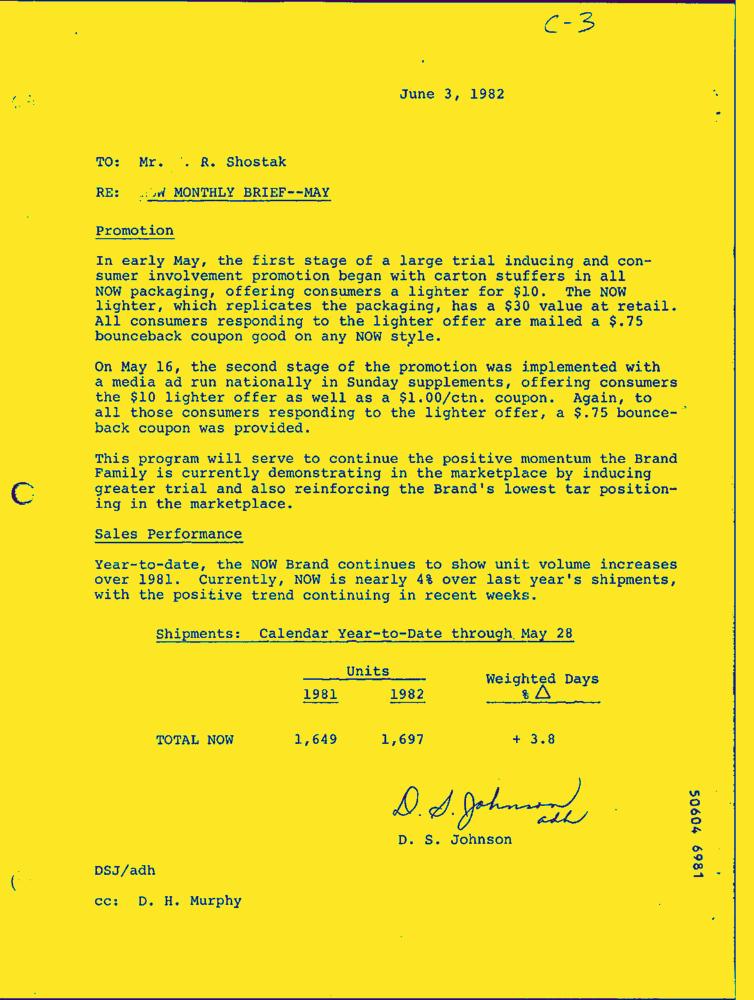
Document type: Letter-Doc